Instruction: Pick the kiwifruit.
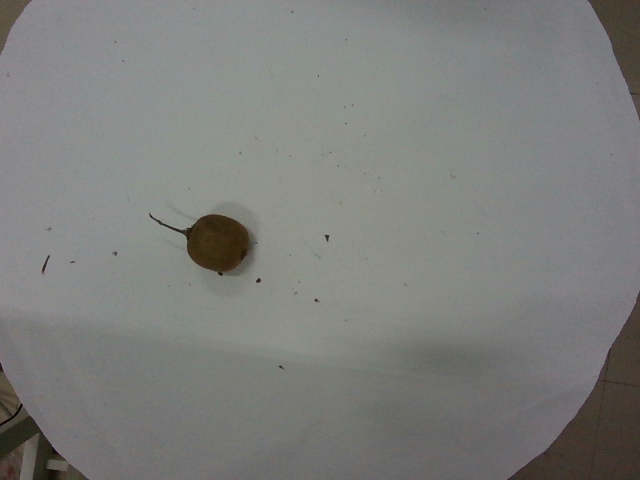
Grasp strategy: vertical